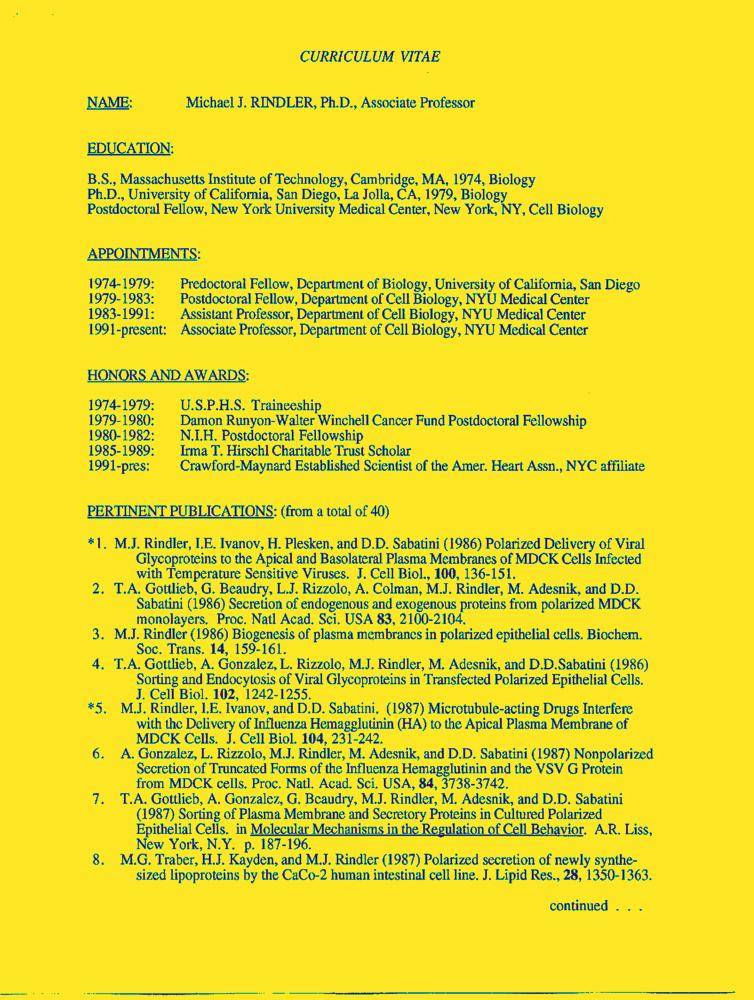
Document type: Resume-Doc